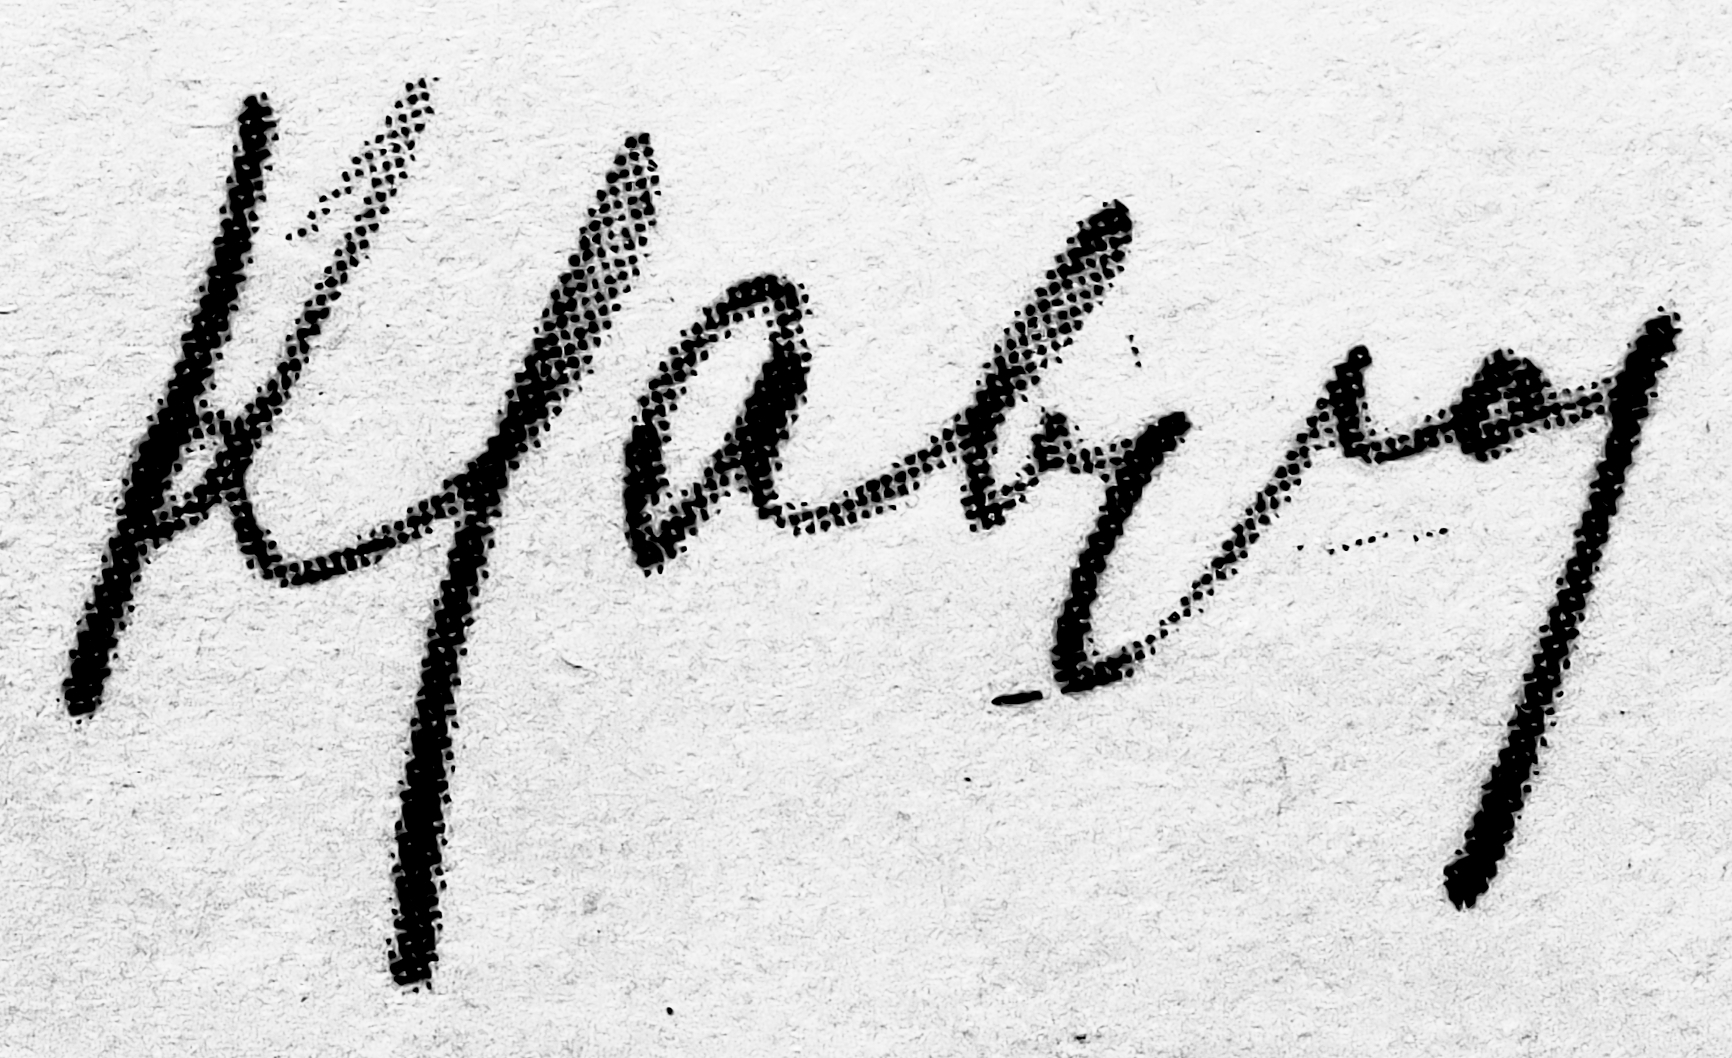
Signature of: kirill lavrov